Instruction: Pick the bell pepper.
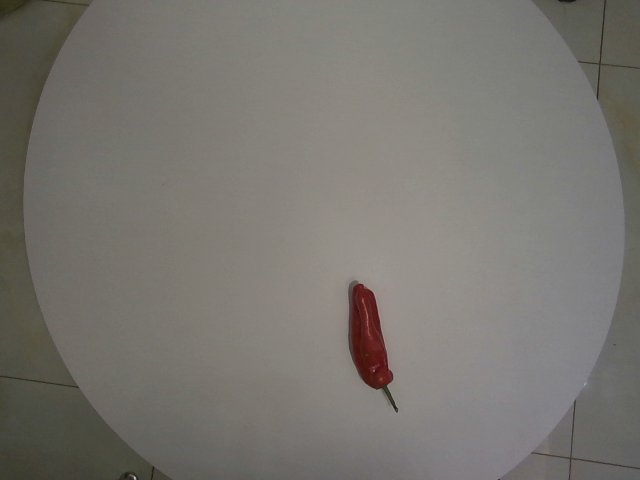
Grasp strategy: vertical